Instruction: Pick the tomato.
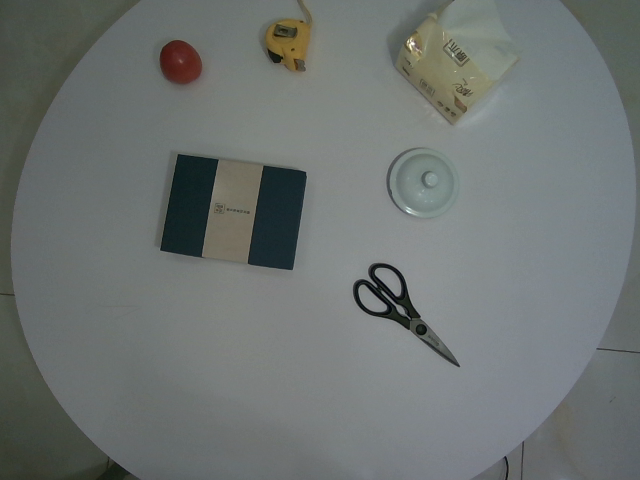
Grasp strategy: vertical